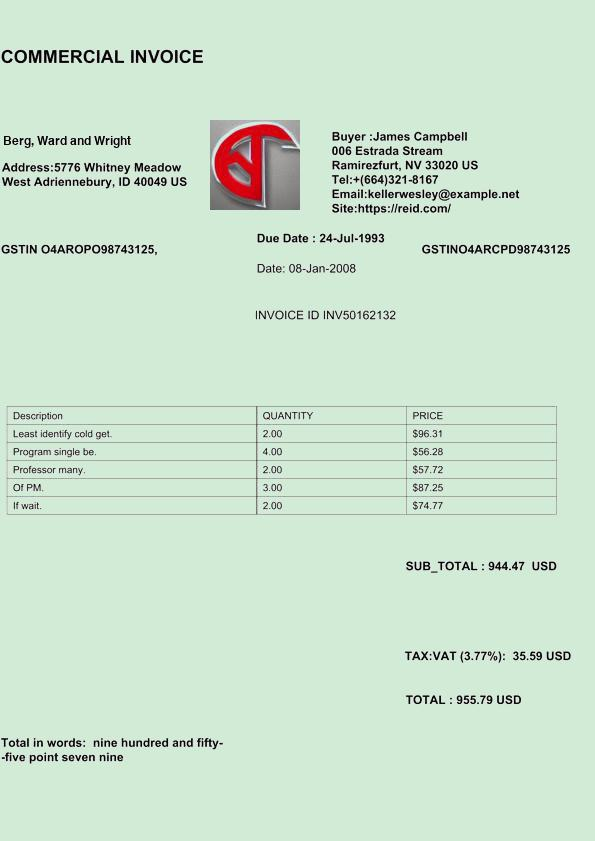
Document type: Invoice